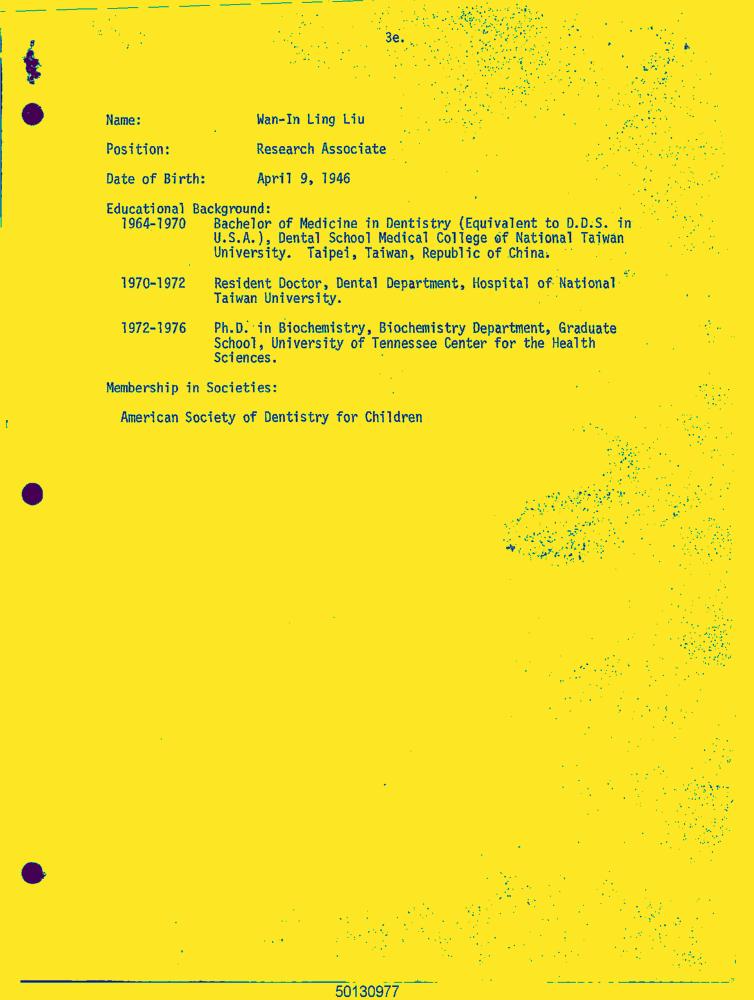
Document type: Resume-Doc